Question: What are the imaging findings?
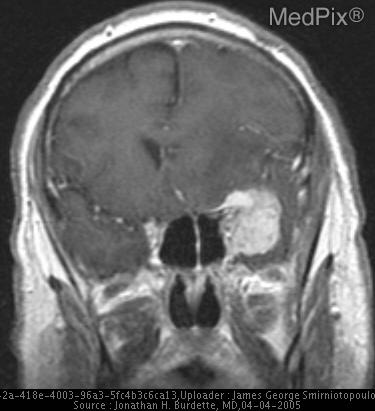
Answer: The imaging shows Dural based mass in anterior-medial portion of middle cranial fossa on the right.  Roughly hemispheric in shape with a broad dural base and enhancement of the adjacent dura and cavernous sinus.  There very extensive vasogenic edema. Note the extensive intraaxial vasogenic edema, despite being a low-grade (GR 1) meningioma.  The hemispheric swelling from the edema is causing subfalcial and tentorial brain herniation..